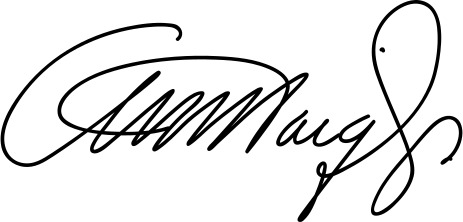
Signature of: alexander haig